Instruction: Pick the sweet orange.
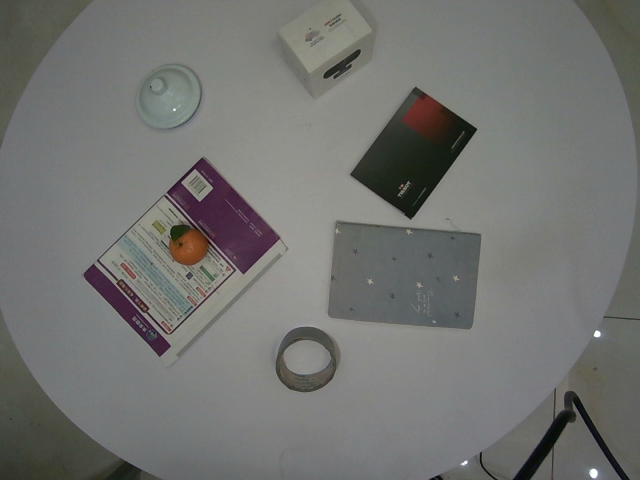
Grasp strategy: vertical